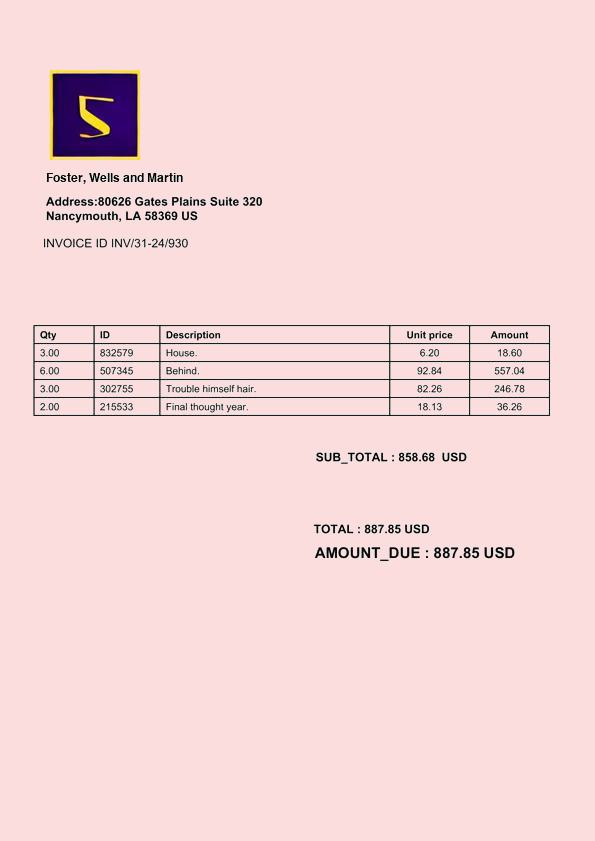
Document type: Invoice